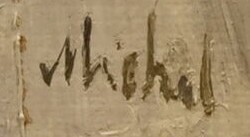
Signature of: rastislav michal